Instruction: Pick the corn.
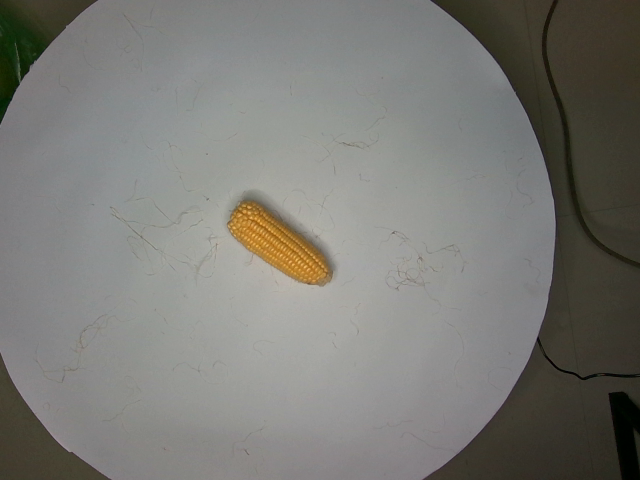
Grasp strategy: vertical